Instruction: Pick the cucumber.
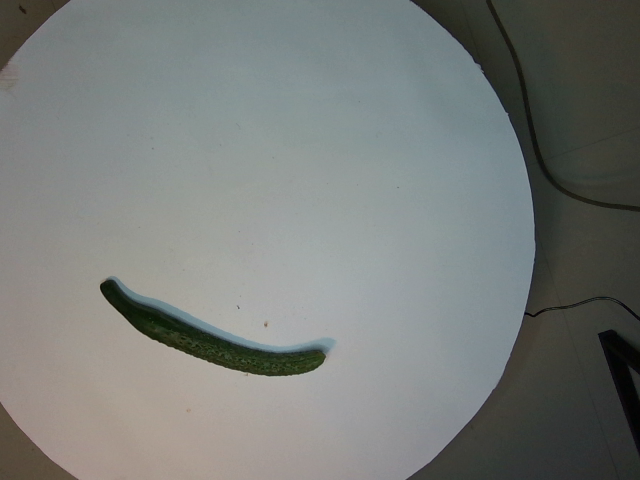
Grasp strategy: vertical